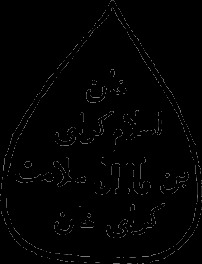
Signature of: i slâm iii giray